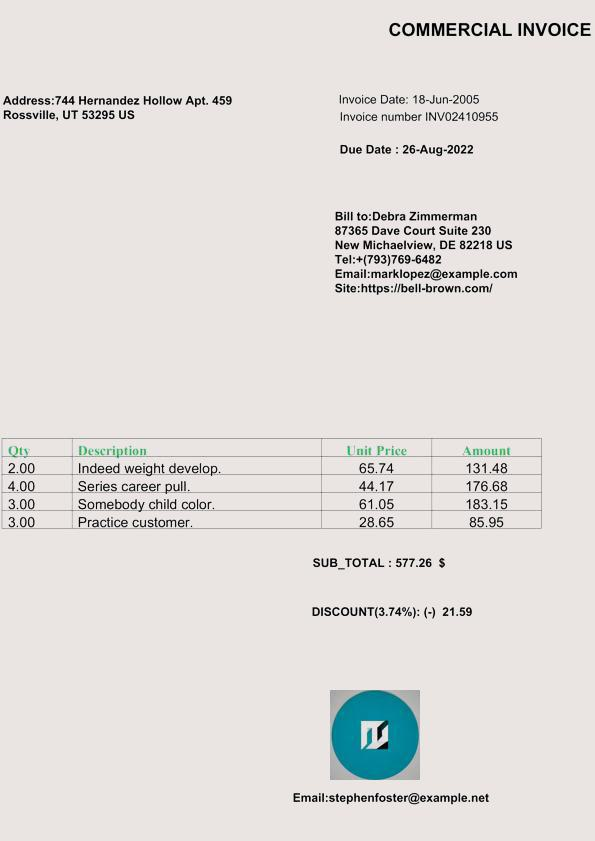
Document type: Invoice